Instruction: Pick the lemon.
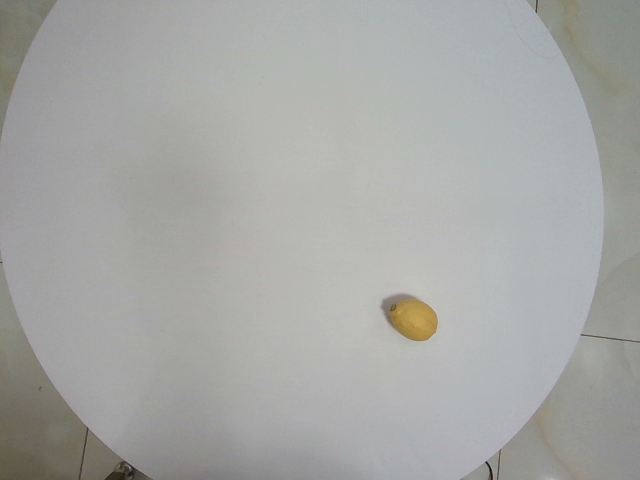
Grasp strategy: vertical